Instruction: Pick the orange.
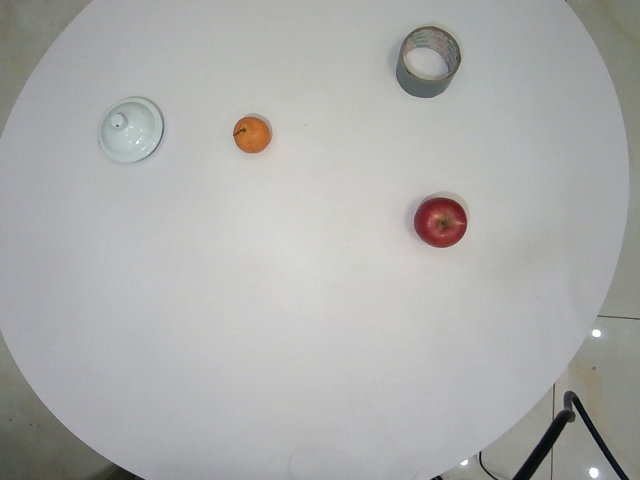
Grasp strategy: vertical